Question: How does the patient history play a role?
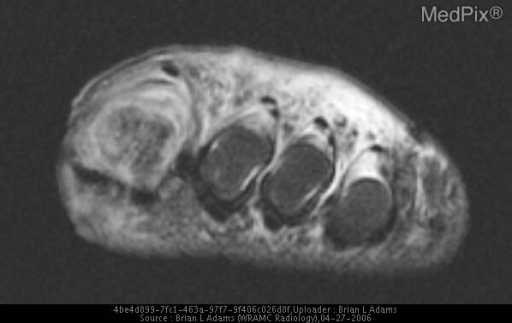
Answer: The patient's history of The patient is an 83-year-old, African-American woman with a history of diabetes mellitus, hypertension, hyperlipidemia, hepatitis C, and neurosyphilis, who was admitted to the hospital for worsening of a chronic, nonhealing, left-foot ulcer that had been followed closely by the Podiatry service with repeated debridements and courses of oral antibiotics.  On the current admission, the patient denied having had any fevers, chills, or feelings of malaise, but stated that her glycemic control had been poor. is key in understanding the case.